Question: How is the property described in the document?
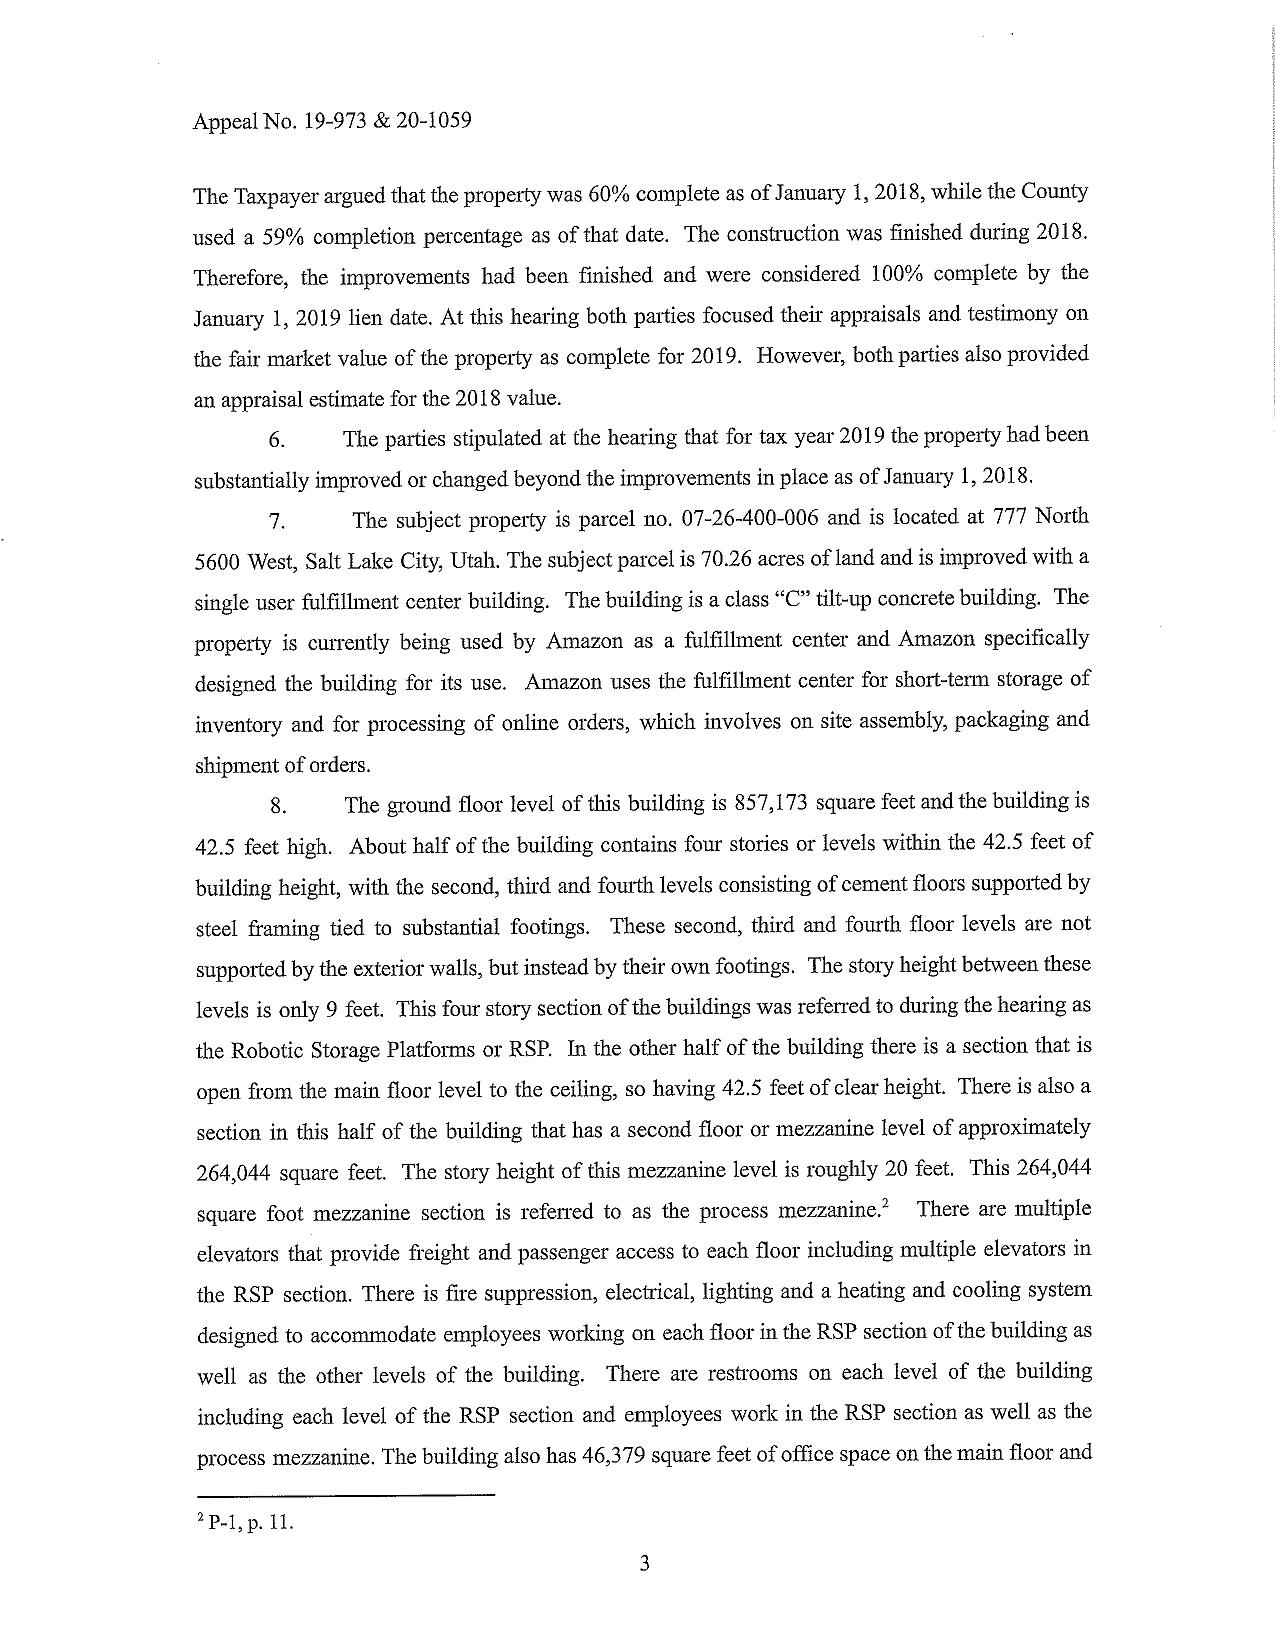
Answer: "single user fulfillment center building, a class \"C\" tilt-up concrete building"